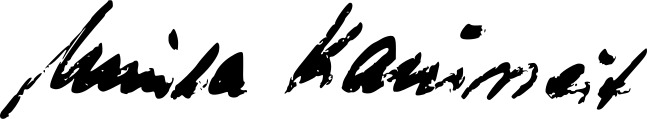
Signature of: ursula karusseit